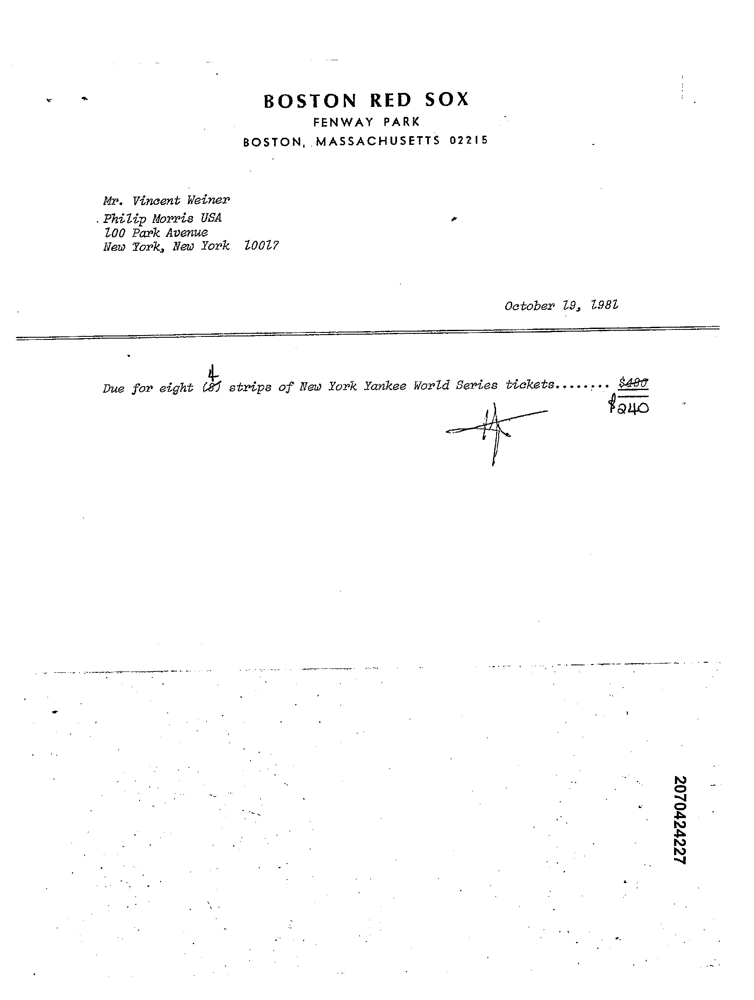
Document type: Invoice